Question: In what way does the history help explain the case?
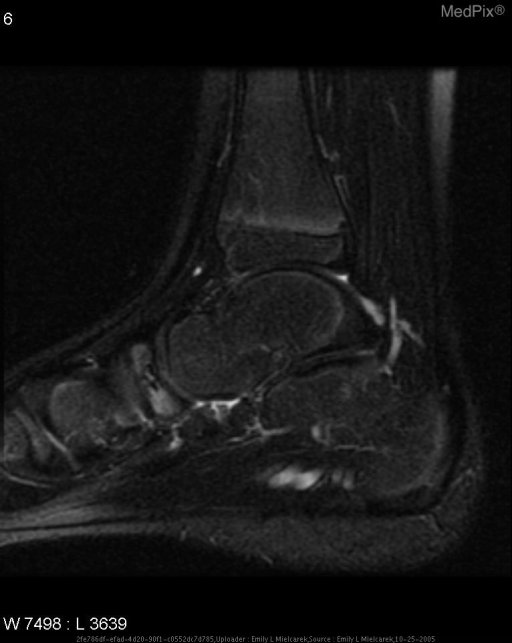
Answer: The patient's history of Otherwise healthy 6 year old boy presents to primary care with 2-week history of discomfort in left foot. Mother reports that the boy had been acting normally until two weeks ago when he began to complain of left foot pain. There was no history of trauma, recent or in the past. His mother noted that over the last week the patient has been favoring the left foot and walked with a limp. is key in understanding the case.